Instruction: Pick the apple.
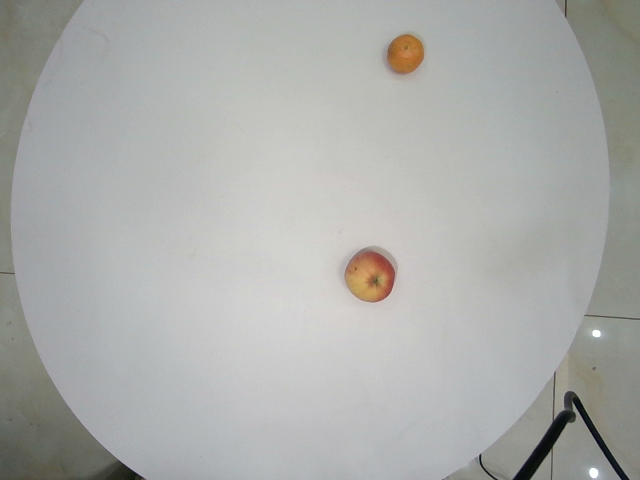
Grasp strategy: vertical